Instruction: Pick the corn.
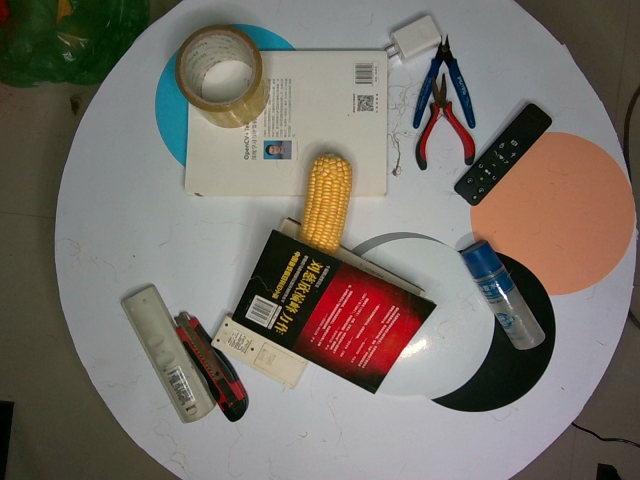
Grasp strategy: vertical